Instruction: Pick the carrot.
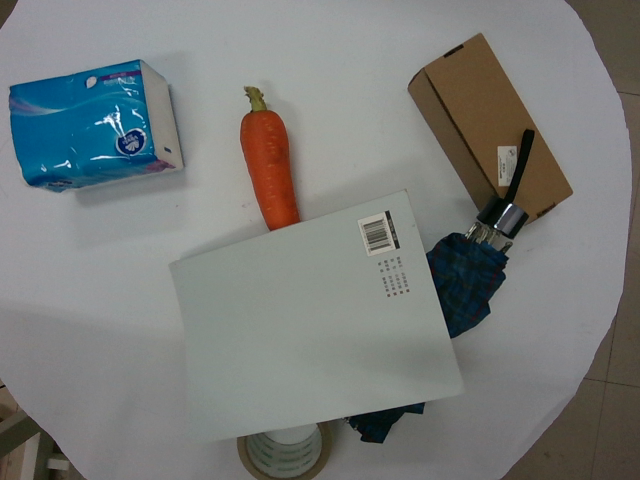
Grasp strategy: vertical